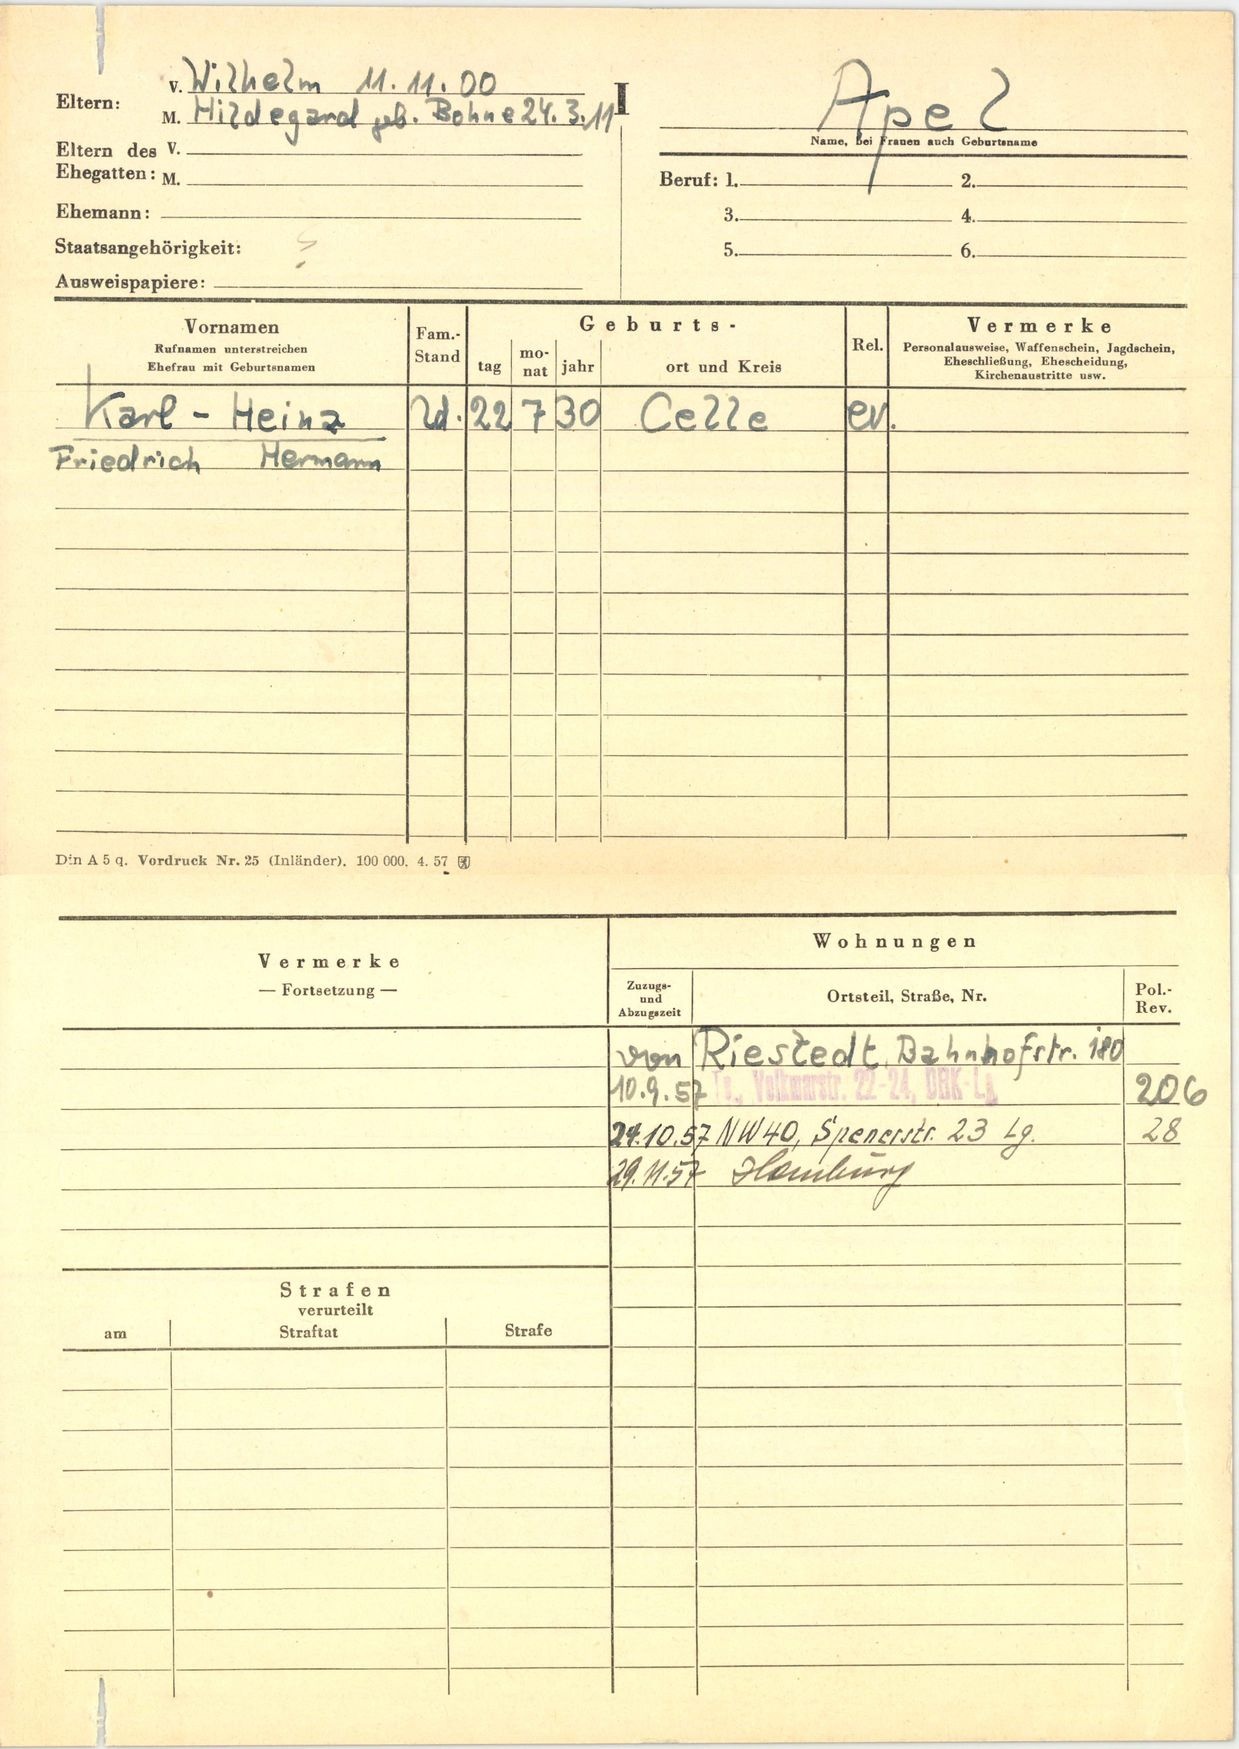
Apel